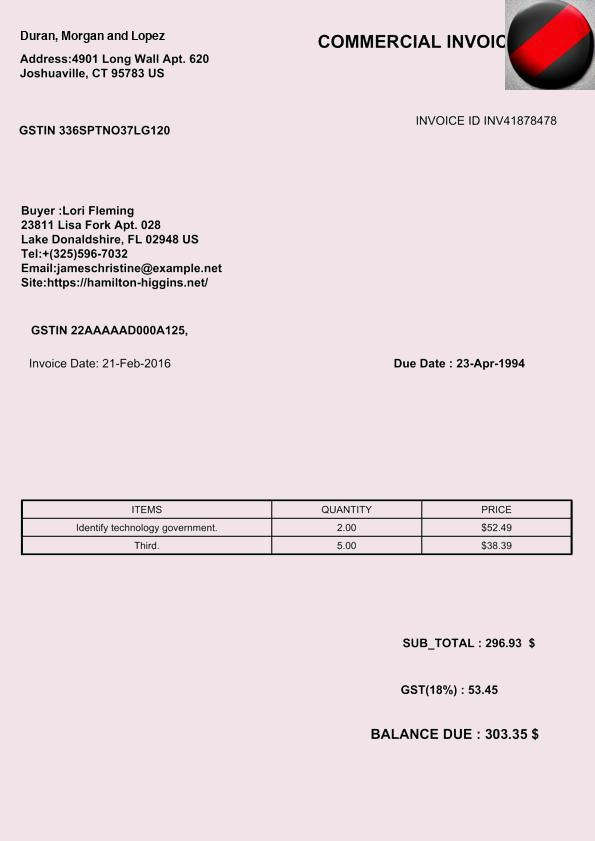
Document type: Invoice